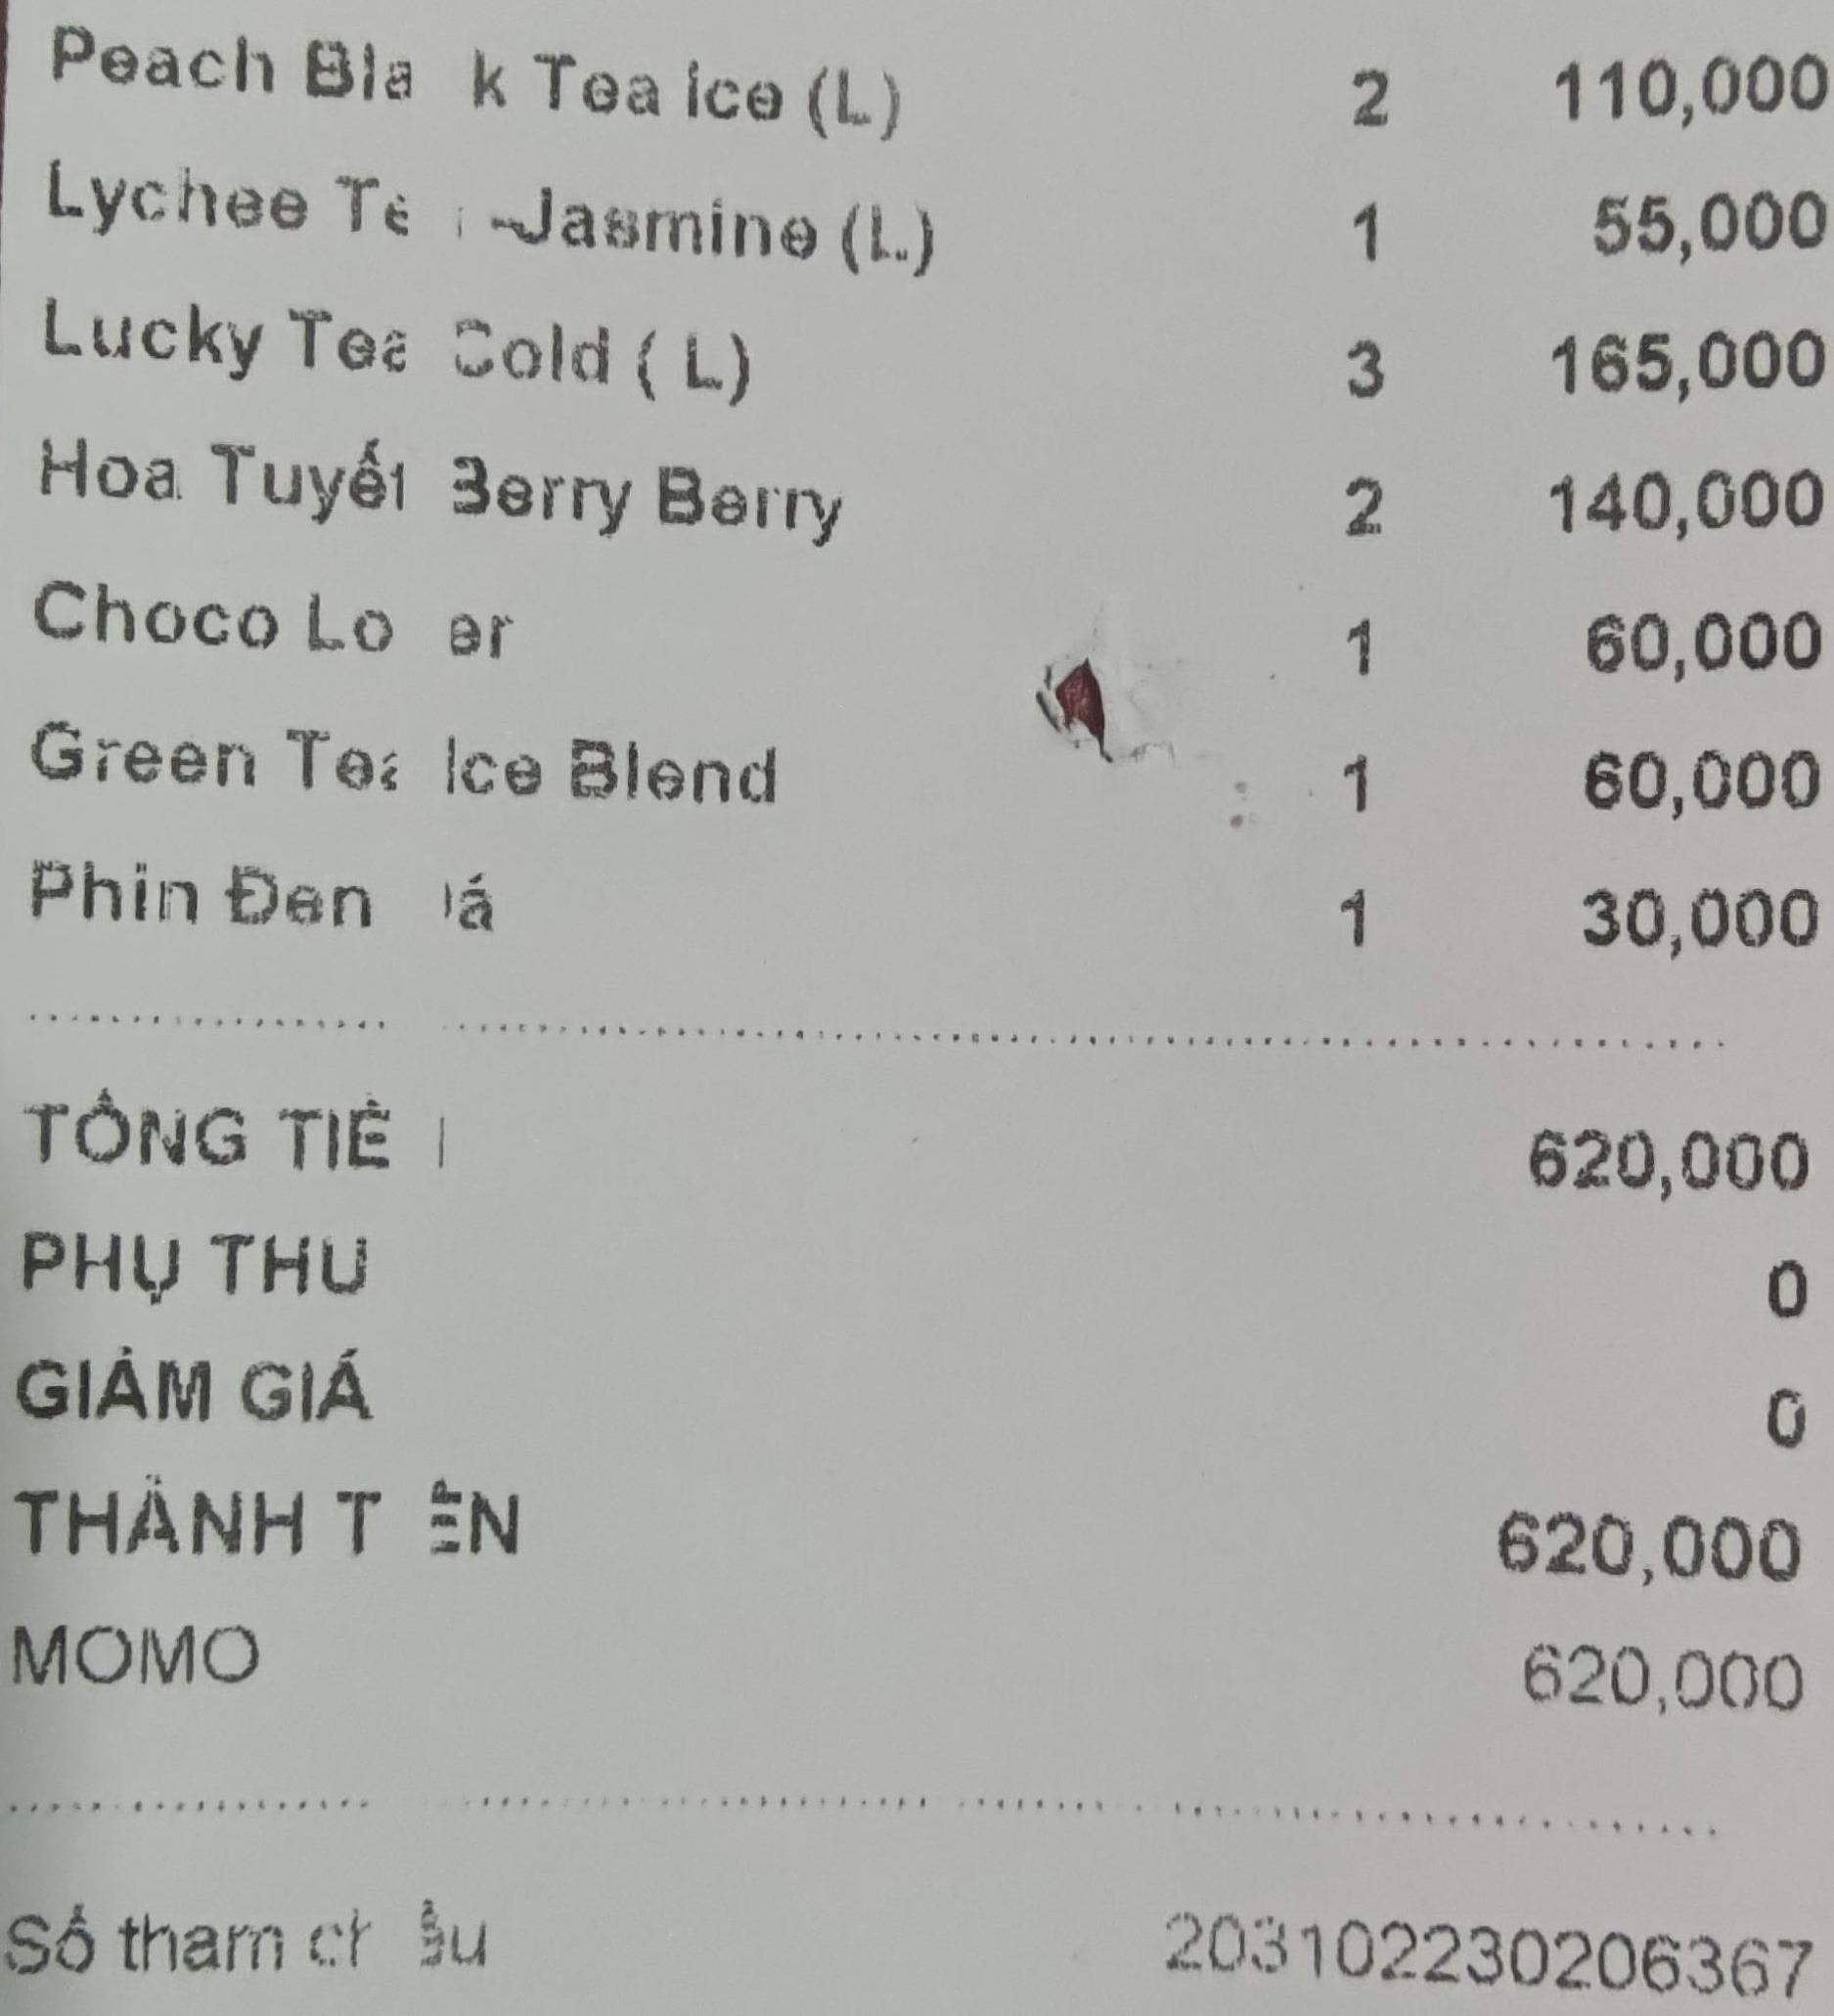
<table>
<tr>
<td>Peach Black Tea ice (L)</td>
<td>2</td>
<td>110,000</td>
</tr>
<tr>
<td>Lychee Tea - Jasmine (L)</td>
<td>1</td>
<td>55,000</td>
</tr>
<tr>
<td>Lucky Tea Cold (L)</td>
<td>3</td>
<td>165,000</td>
</tr>
<tr>
<td>Hoa Tuyết Berry Berry</td>
<td>2</td>
<td>140,000</td>
</tr>
<tr>
<td>Choco Lover</td>
<td>1</td>
<td>60,000</td>
</tr>
<tr>
<td>Green Tea Ice Blend</td>
<td>1</td>
<td>60,000</td>
</tr>
<tr>
<td>Phin Đen đá</td>
<td>1</td>
<td>30,000</td>
</tr>
</table>

TỔNG TIỀN 620,000
PHỤ THU 0
GIẢM GIÁ 0
THÀNH TIỀN 620,000
MOMO 620,000

Số tham chiếu 203102230206367